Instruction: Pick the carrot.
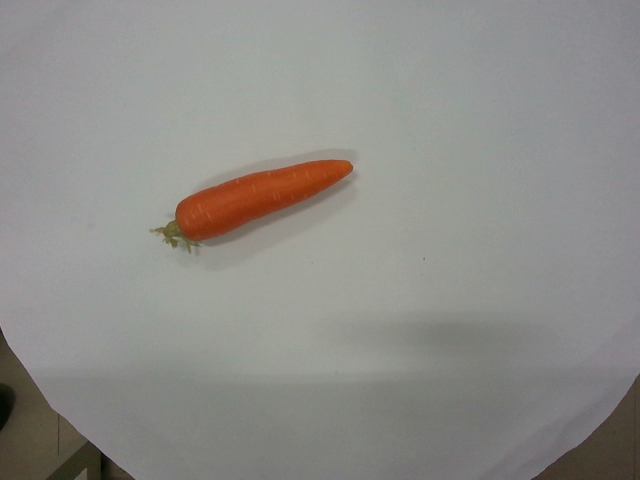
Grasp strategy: vertical